Question: What is the potential diagnosis?
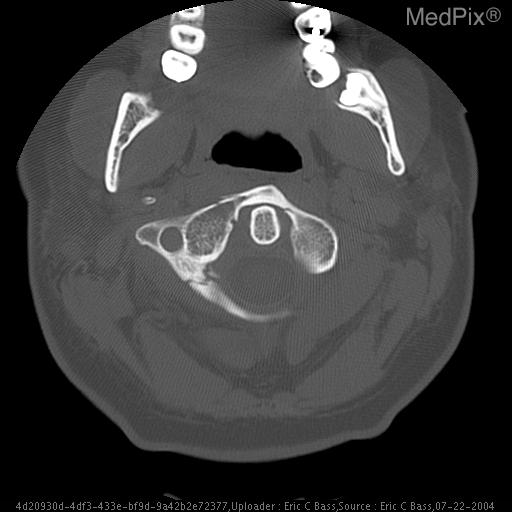
Answer: The possible diagnosis includes Fracture.